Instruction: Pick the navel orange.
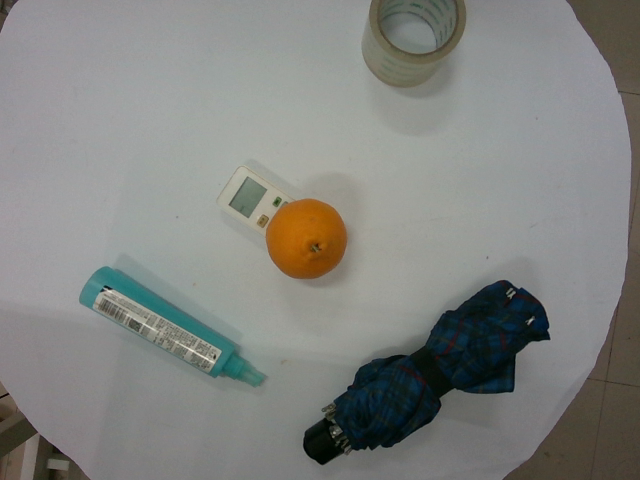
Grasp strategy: vertical